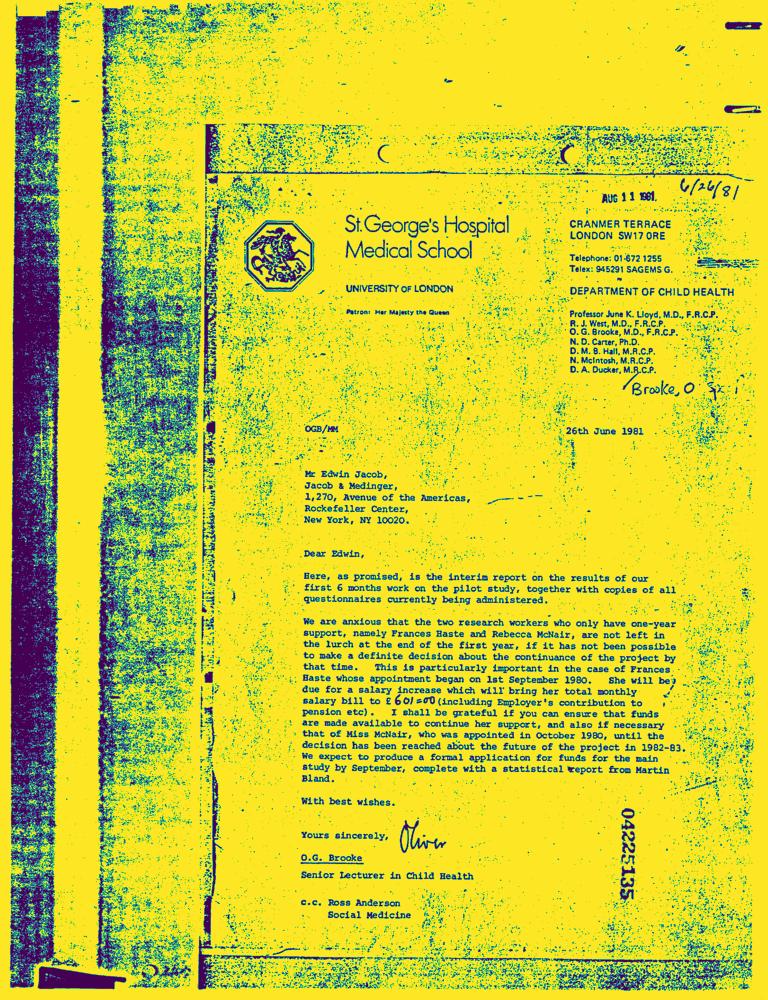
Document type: Letter-Doc